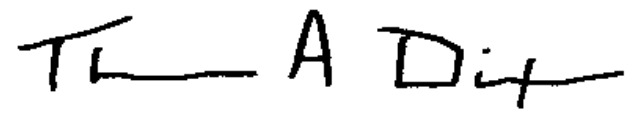
Signature of: thomas dixon